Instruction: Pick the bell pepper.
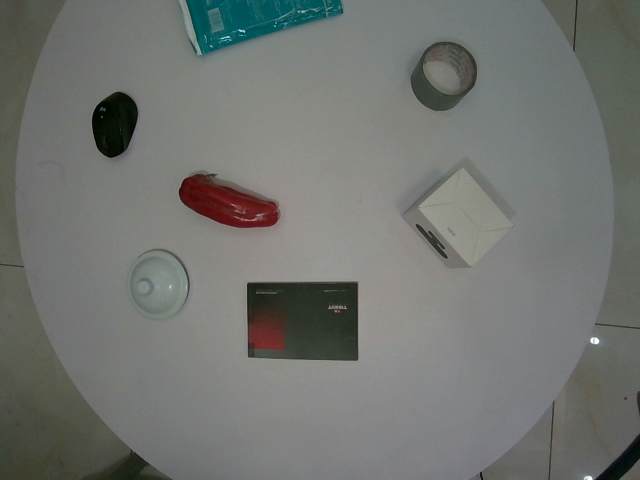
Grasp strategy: vertical